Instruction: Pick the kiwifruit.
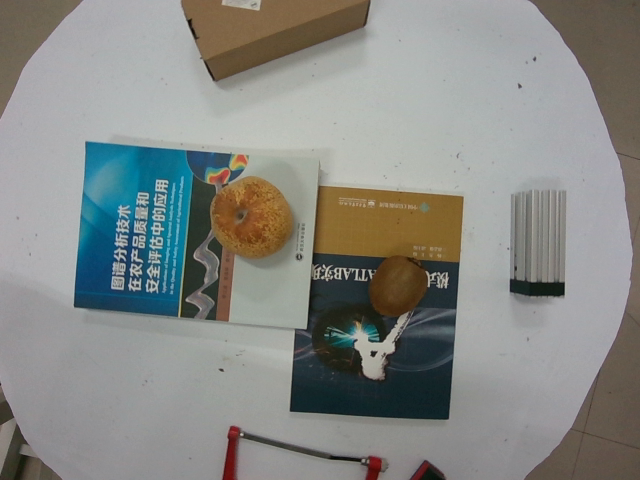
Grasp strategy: vertical